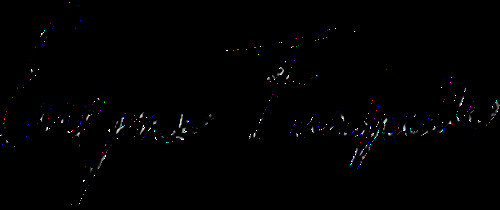
Signature of: eugène furpille